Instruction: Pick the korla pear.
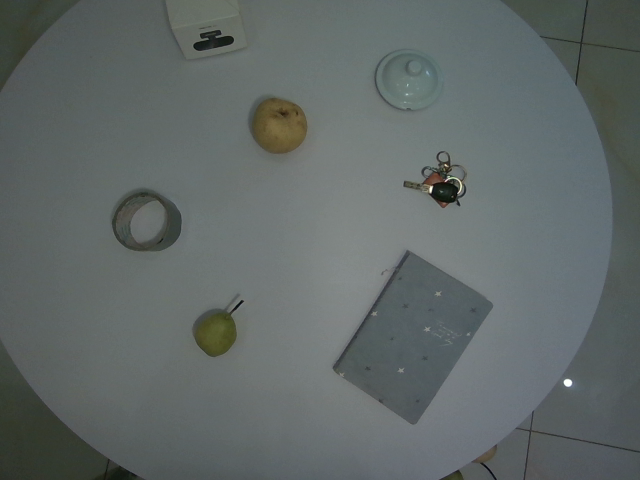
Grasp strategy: vertical